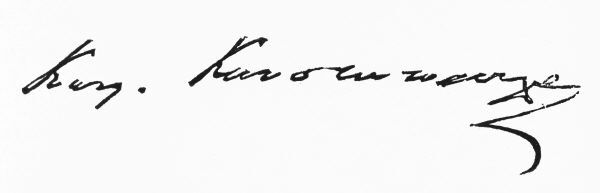
Signature of: konstantinos konstantopoulos